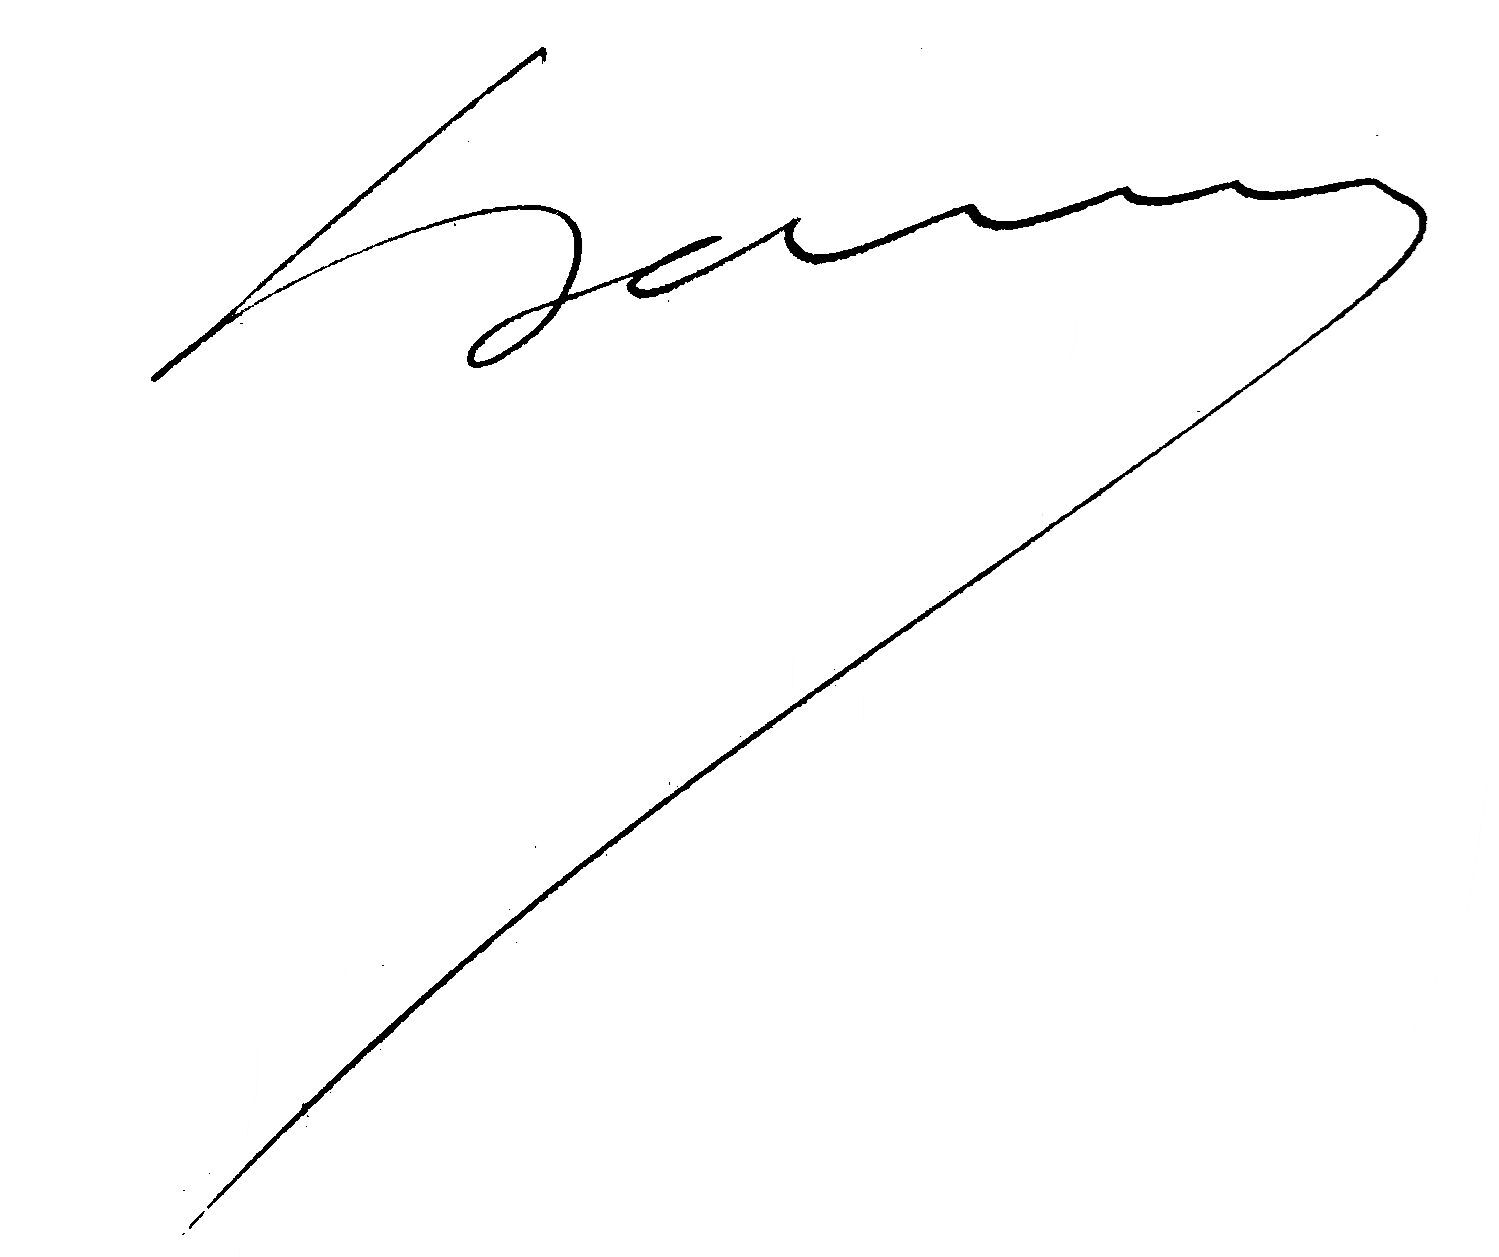
Signature of: théophile barnier